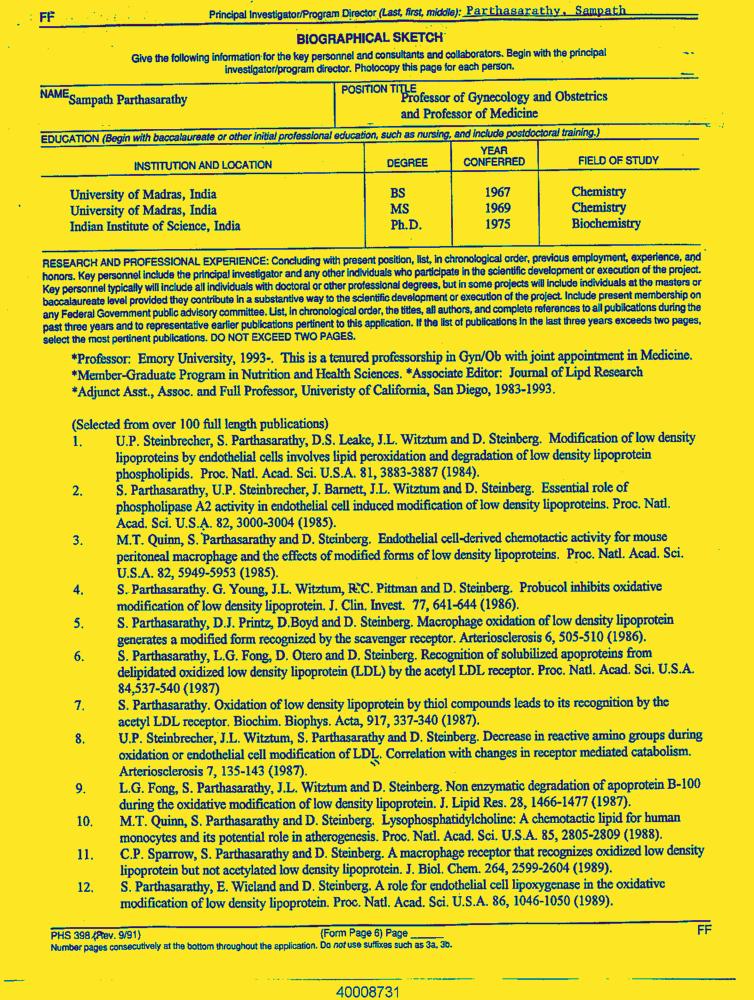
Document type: Resume-Doc